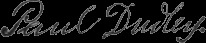
Signature of: paul dudley